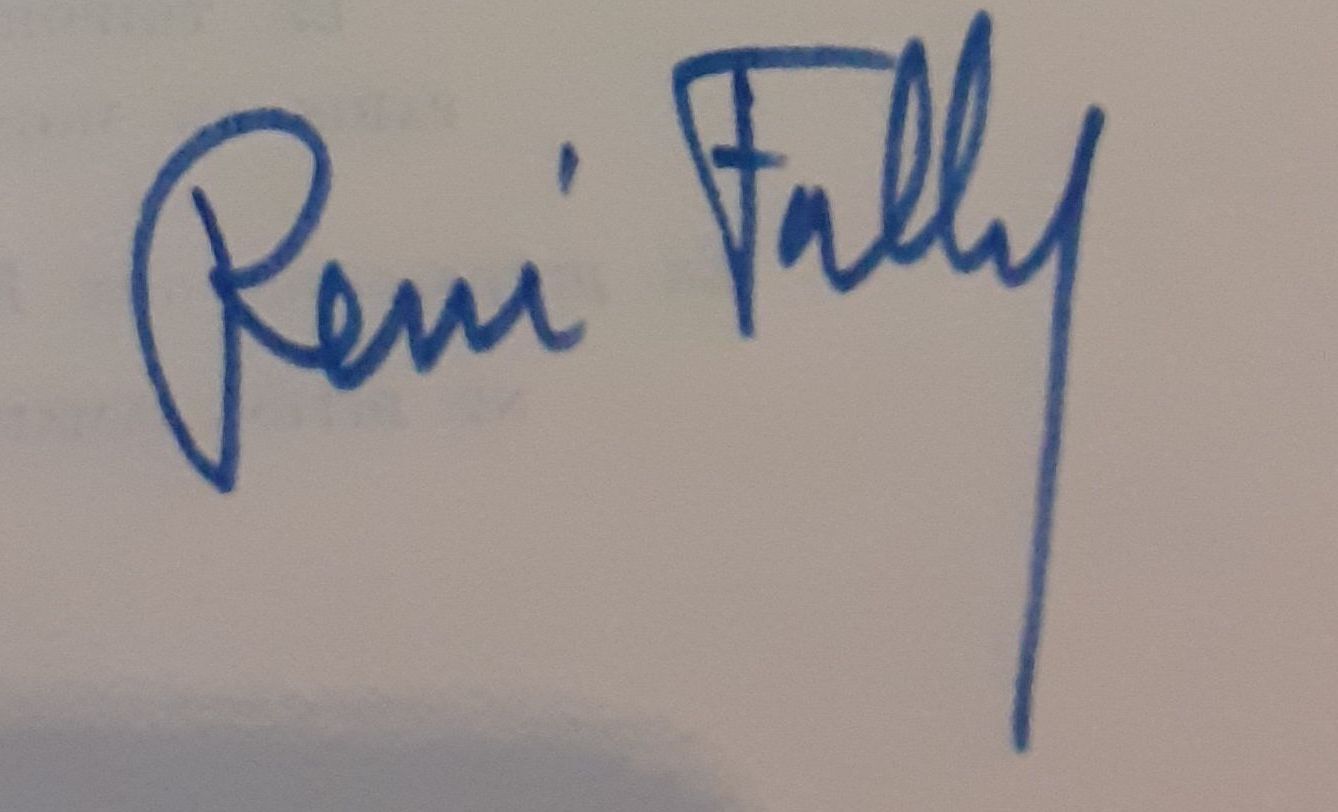
Signature of: rené fallet